Please extract the written amount, numerical amount, recipient's name, date on the cheque, and the bank's name from the image.
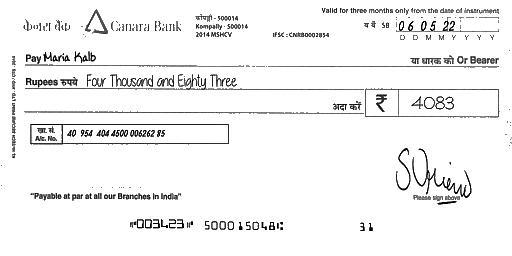
amt_in_words: Four Thousand and Eighty Three
amt_in_figures: 4083
payee_name: Maria Kalb
bank_name: Canara Bank
cheque_date: 06/05/22